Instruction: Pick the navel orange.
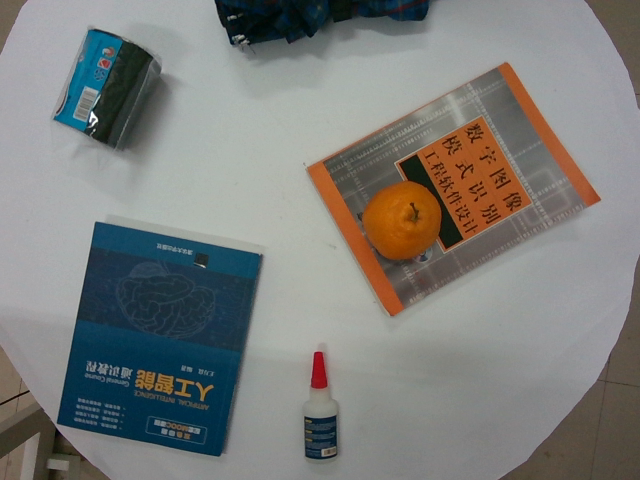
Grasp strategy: vertical